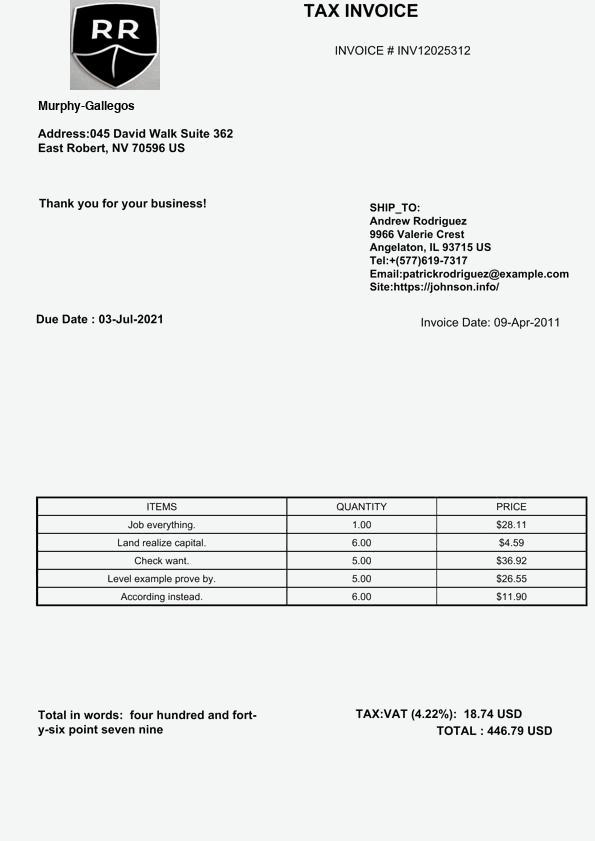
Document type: Invoice